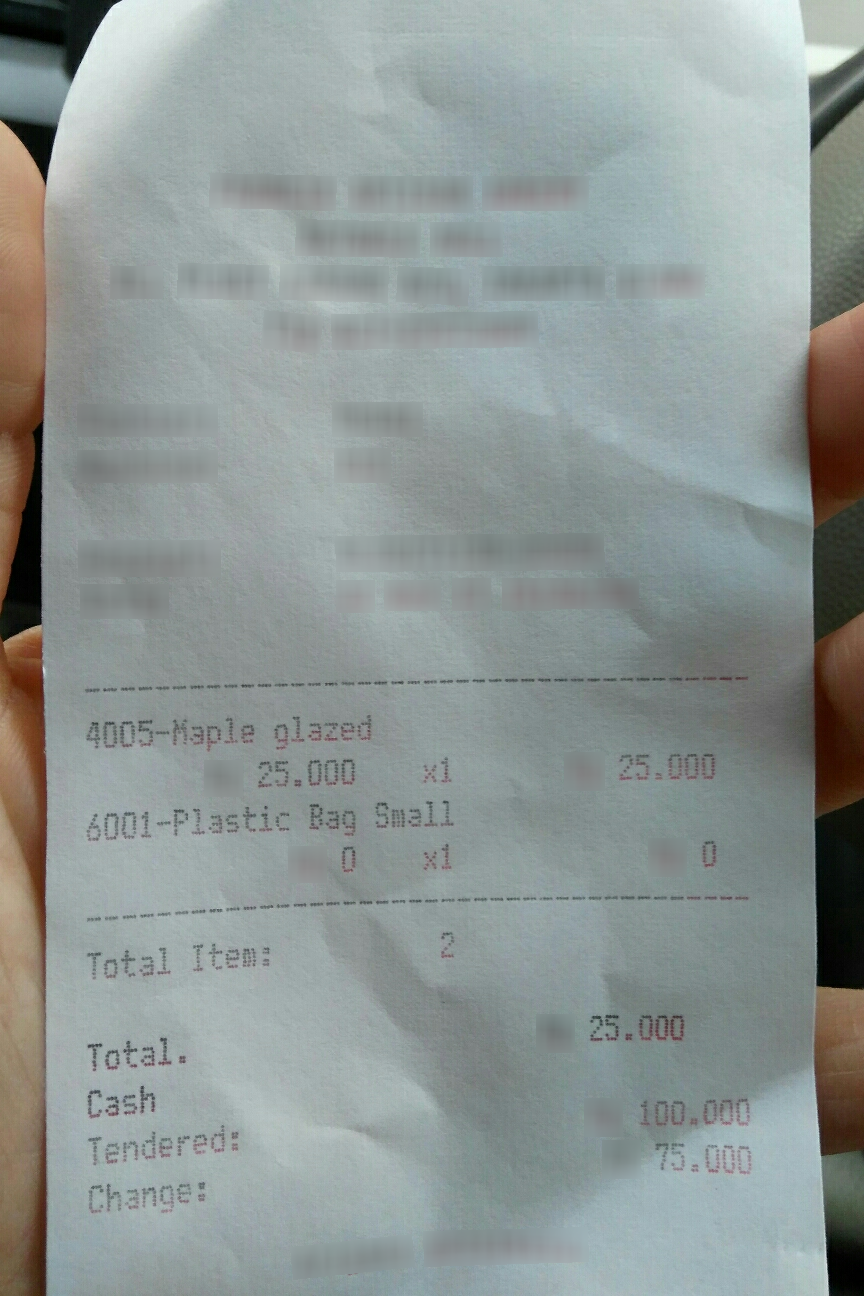
Number of items: 2
Total: 25.000
OCR text regions:
text: 25.000
text: Total.
text: Cash
text: 100.000
text: Tendered:
text: 75.000
text: Change:
text: Total
text: Item:
text: 2
text: 4005-Maple
text: glazed
text: 25.000
text: x1
text: 25.000
text: 6001-Plastic
text: Bag
text: Small
text: 0
text: x1
text: 0